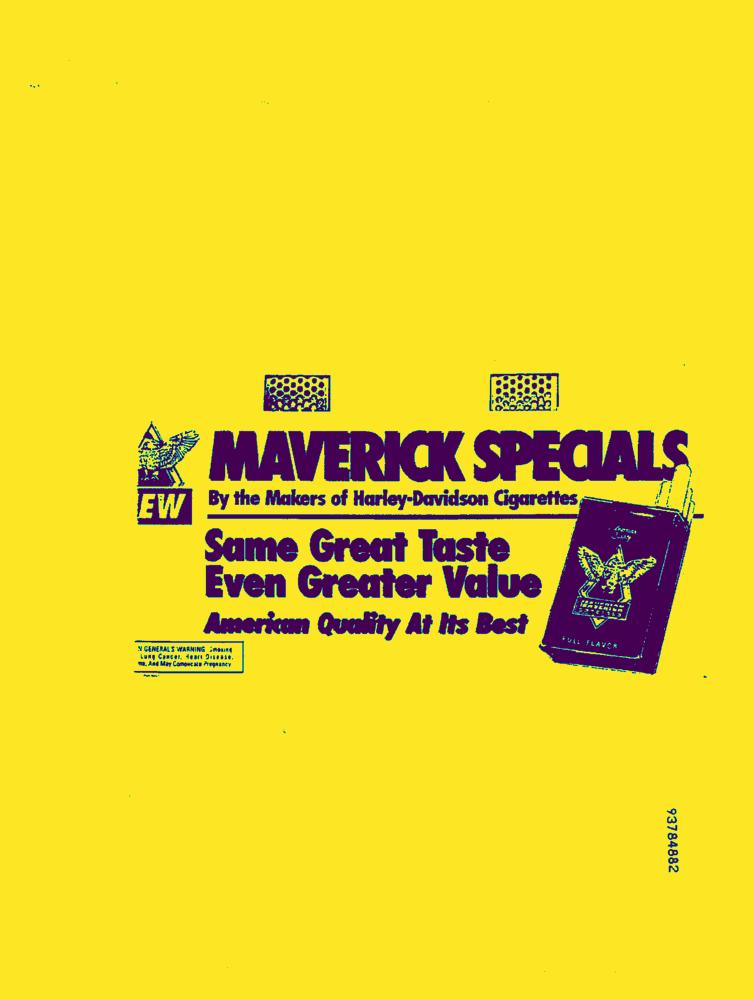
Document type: AD